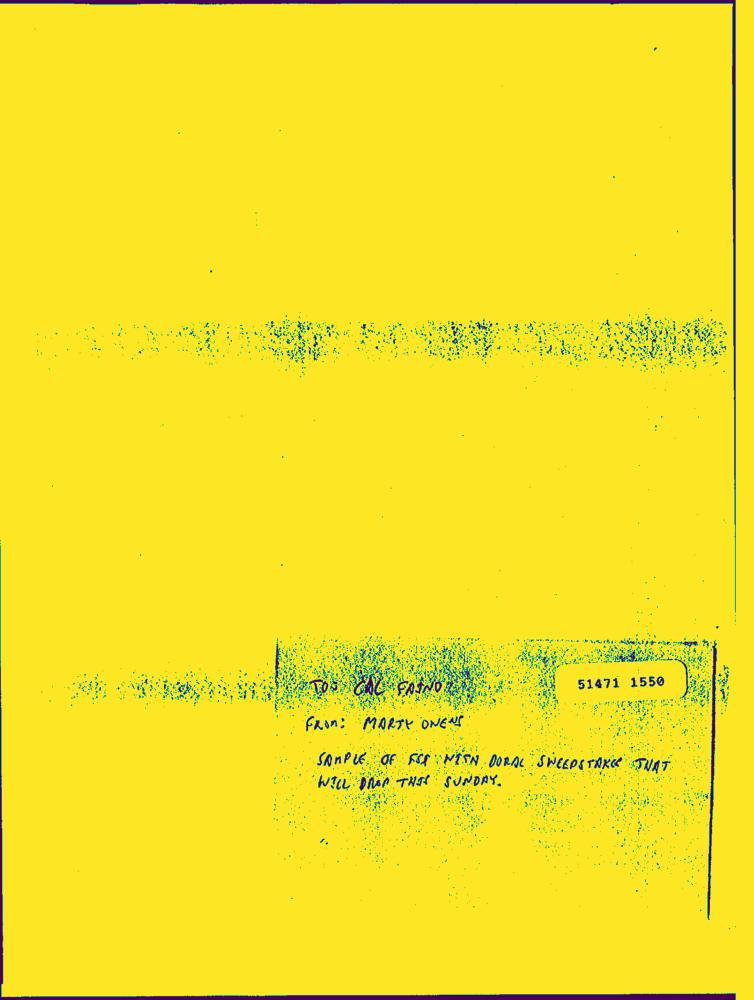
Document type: AD